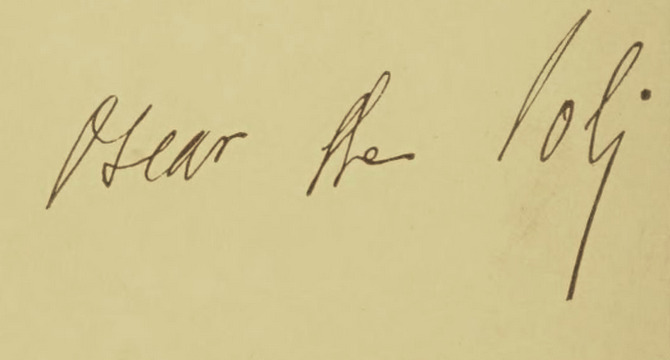
Signature of: oscar de poli